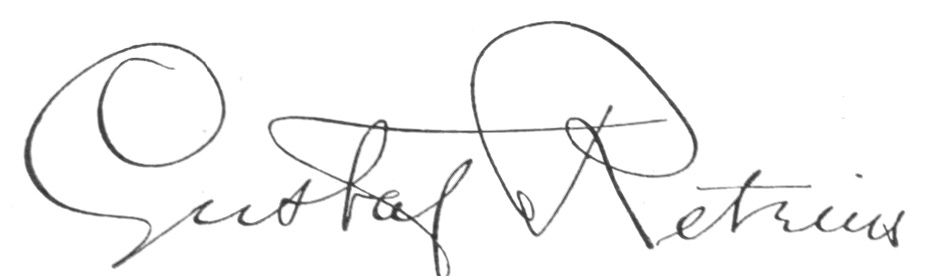
Signature of: gustaf retzius